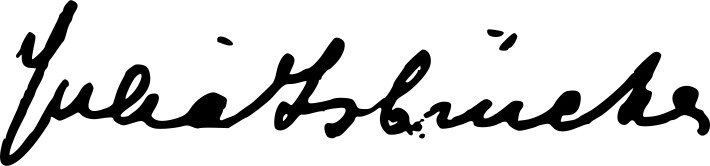
Signature of: julia isbrücker